Question: Can you provide the account number mentioned in the document?
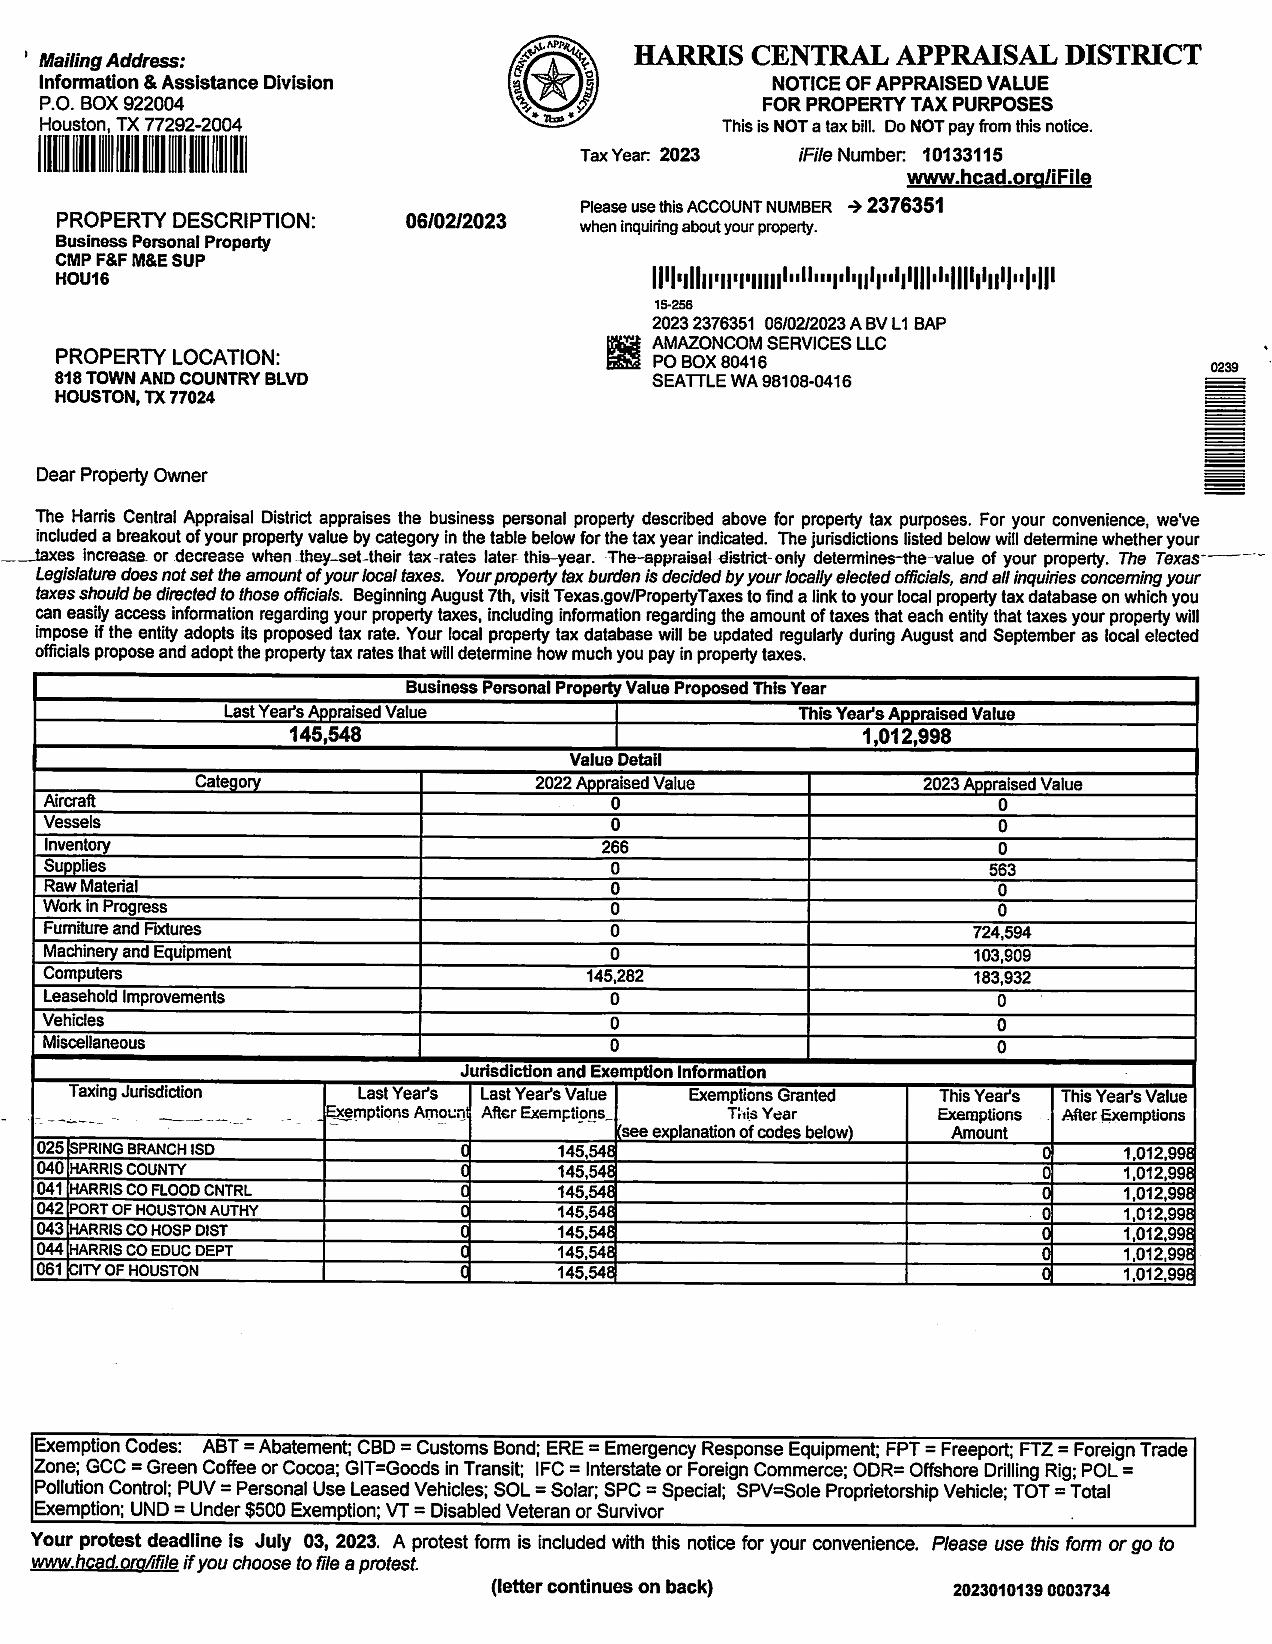
Answer: "2376351"